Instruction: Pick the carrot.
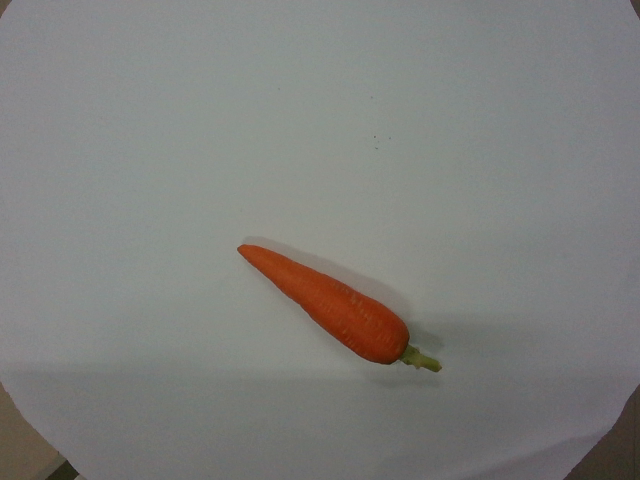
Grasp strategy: vertical